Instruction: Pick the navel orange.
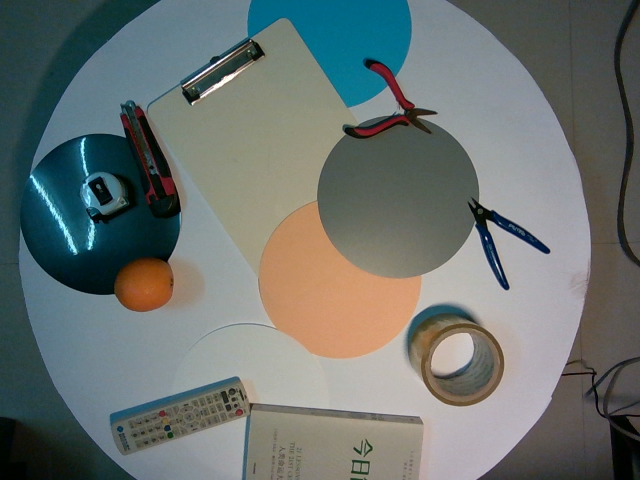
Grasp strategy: vertical